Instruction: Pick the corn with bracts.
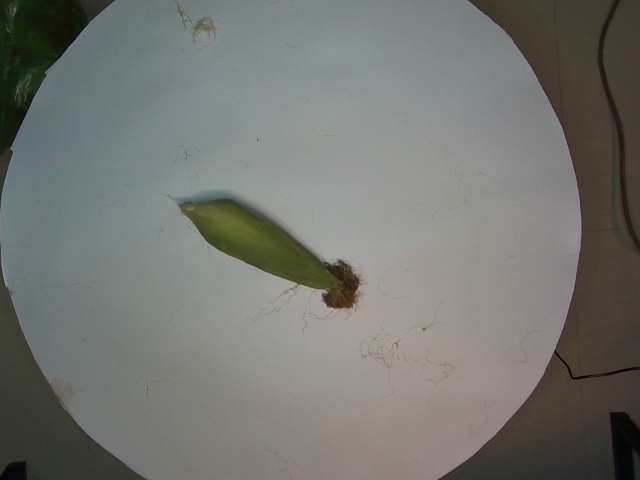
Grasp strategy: vertical